Question: What was observed in the imaging?
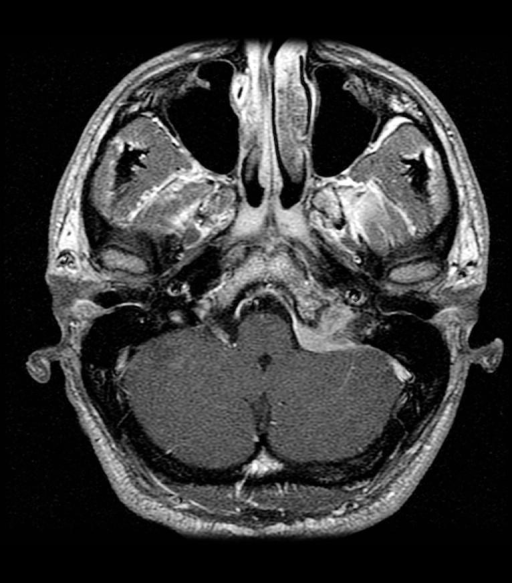
Answer: The imaging shows Multiple MR images demonstrate a dumb-bell-shaped mass at the level of the left jugular foramen, fairly isointense to brain on both T1 and T2 weighted images, which demonstrate homogeneous enhancement on T1-weighted images obtained after the IV administration of gadolinium-DTPA contrast material.  It has mass effect on the underlying medulla.  It also has thickened, enhancing, "dural tail."

Non-contrast CT images demonstrate fairly diffuse calcification throughout the mass. Multiple MR images demonstrate a dumb-bell-shaped mass at the level of the left jugular foramen, fairly isointense to brain on both T1 and T2 weighted images, which demonstrate homogeneous enhancement on T1-weighted images obtained after the IV administration of gadolinium-DTPA contrast material.  It has mass effect on the underlying medulla.  It also has thickened, enhancing, "dural tail.".